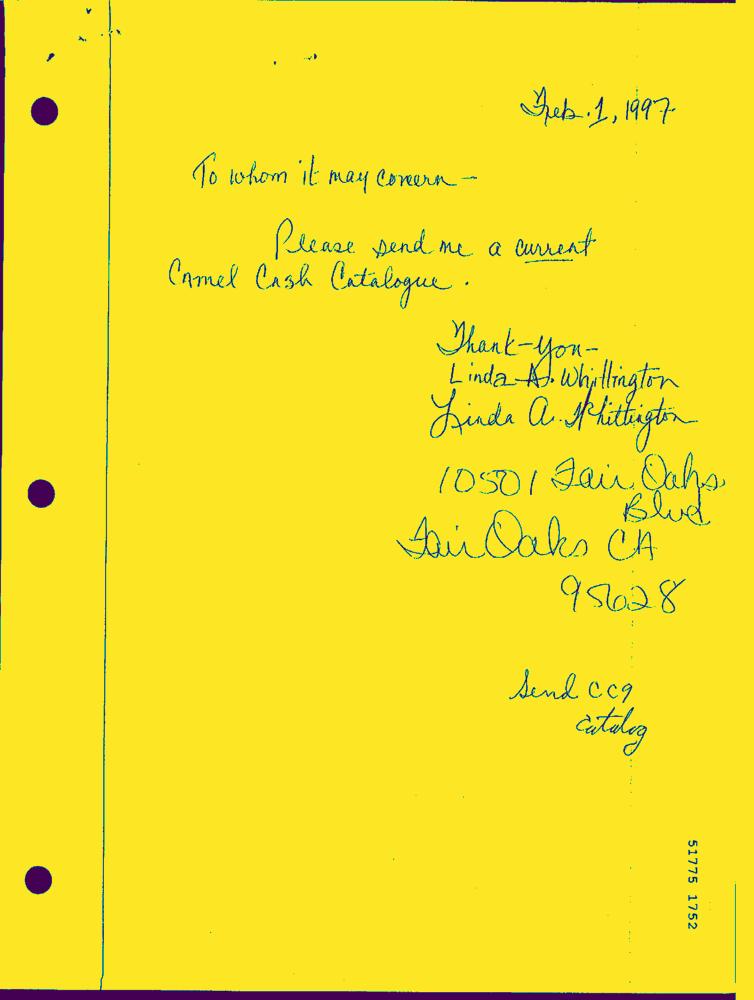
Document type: Hand-Written